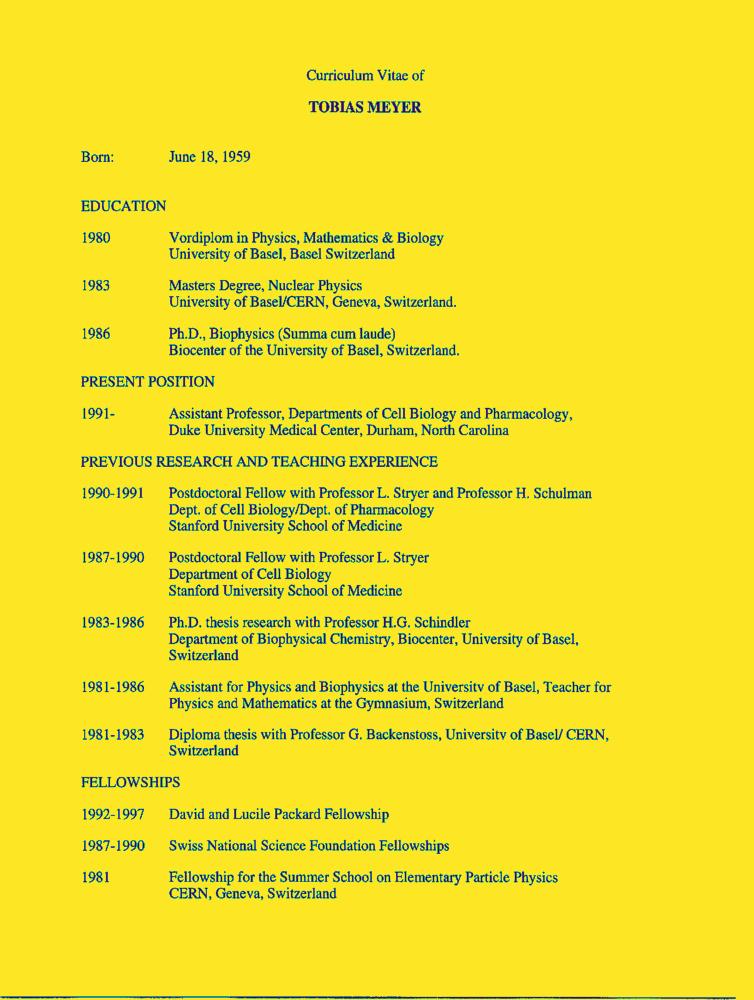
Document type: Resume-Doc